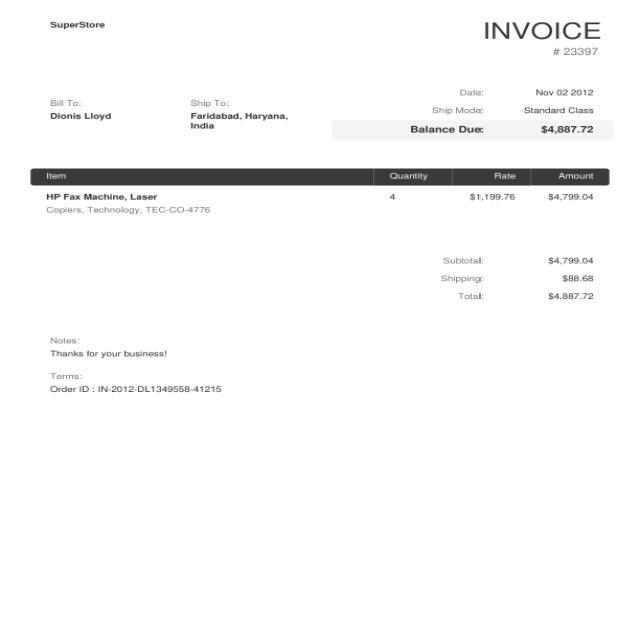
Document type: Invoice